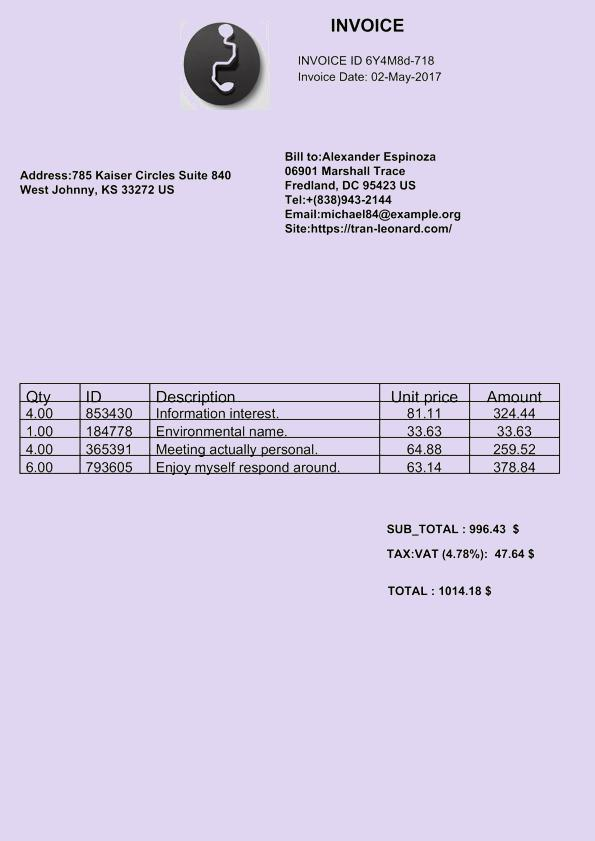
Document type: Invoice